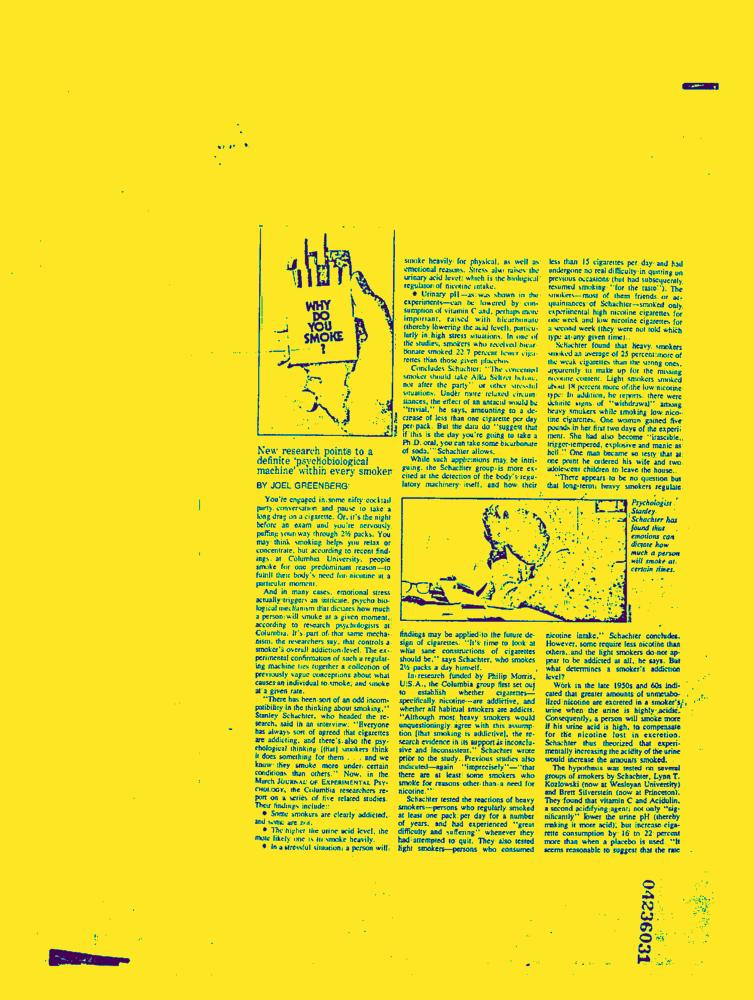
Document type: News-Article